Question: In what way does the history help explain the case?
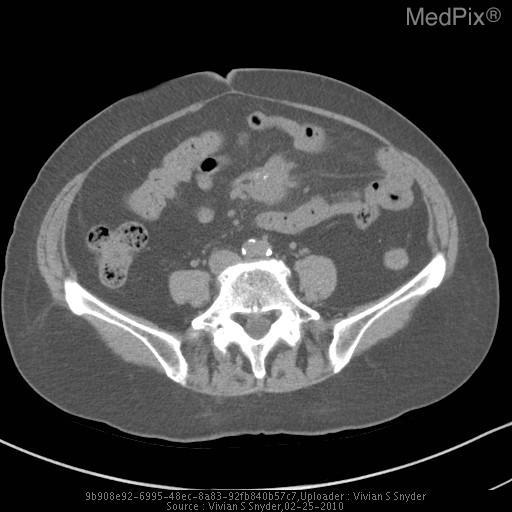
Answer: The patient's history of Right upper quadrant pain, hx of urolithiasis. is key in understanding the case.